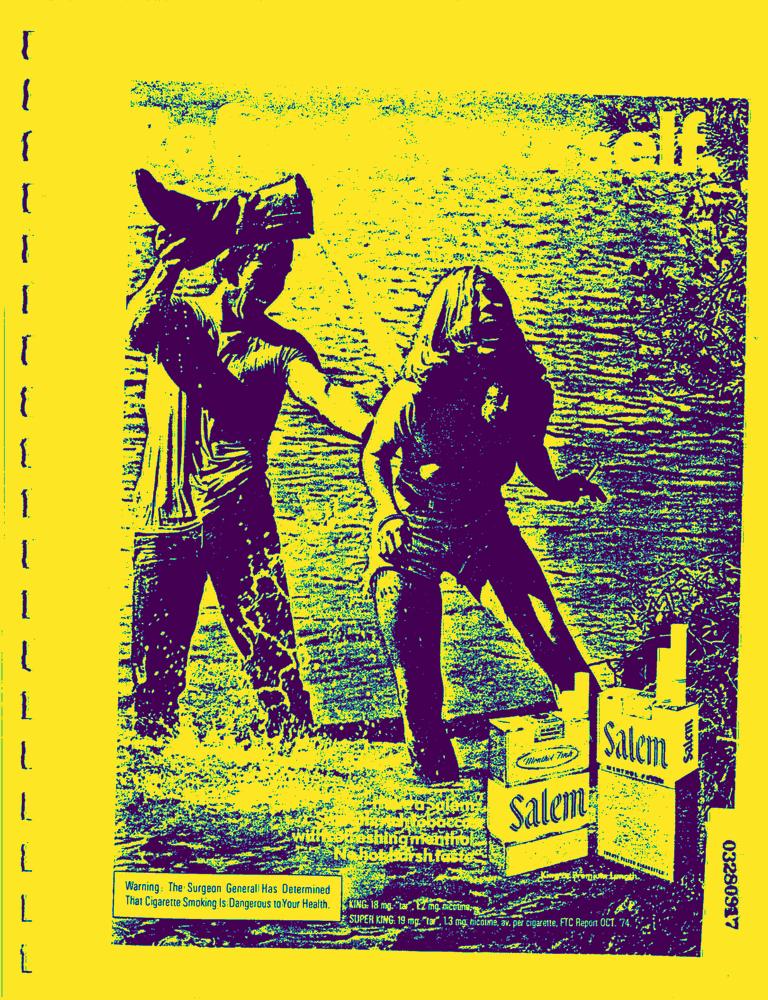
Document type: AD